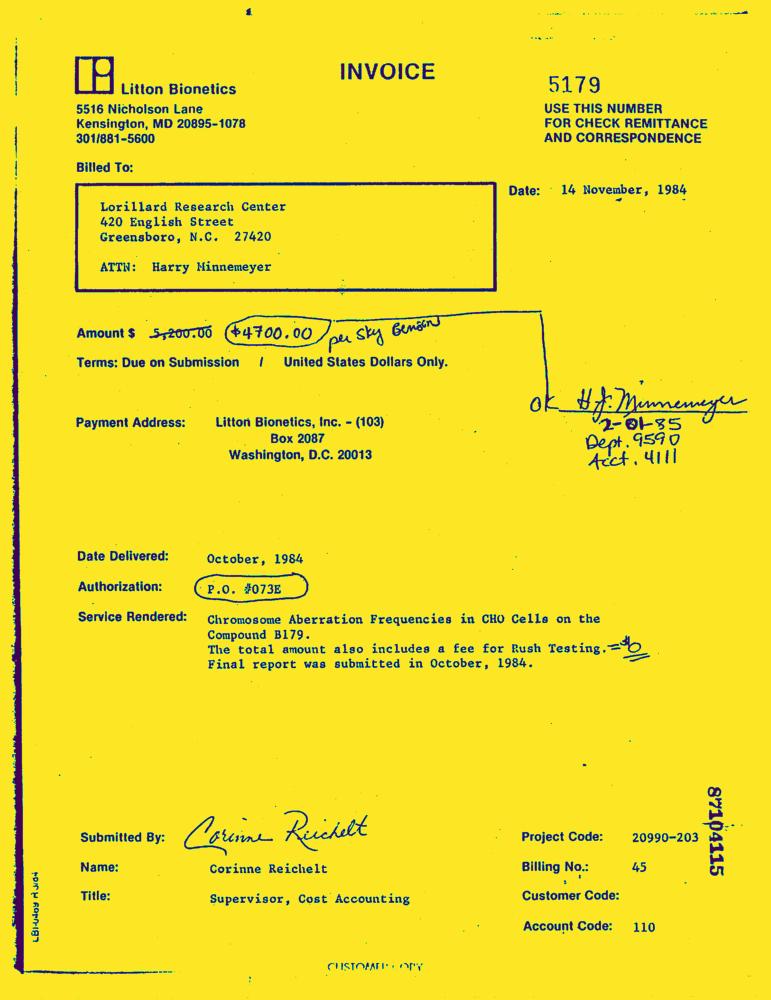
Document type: Invoice-Doc